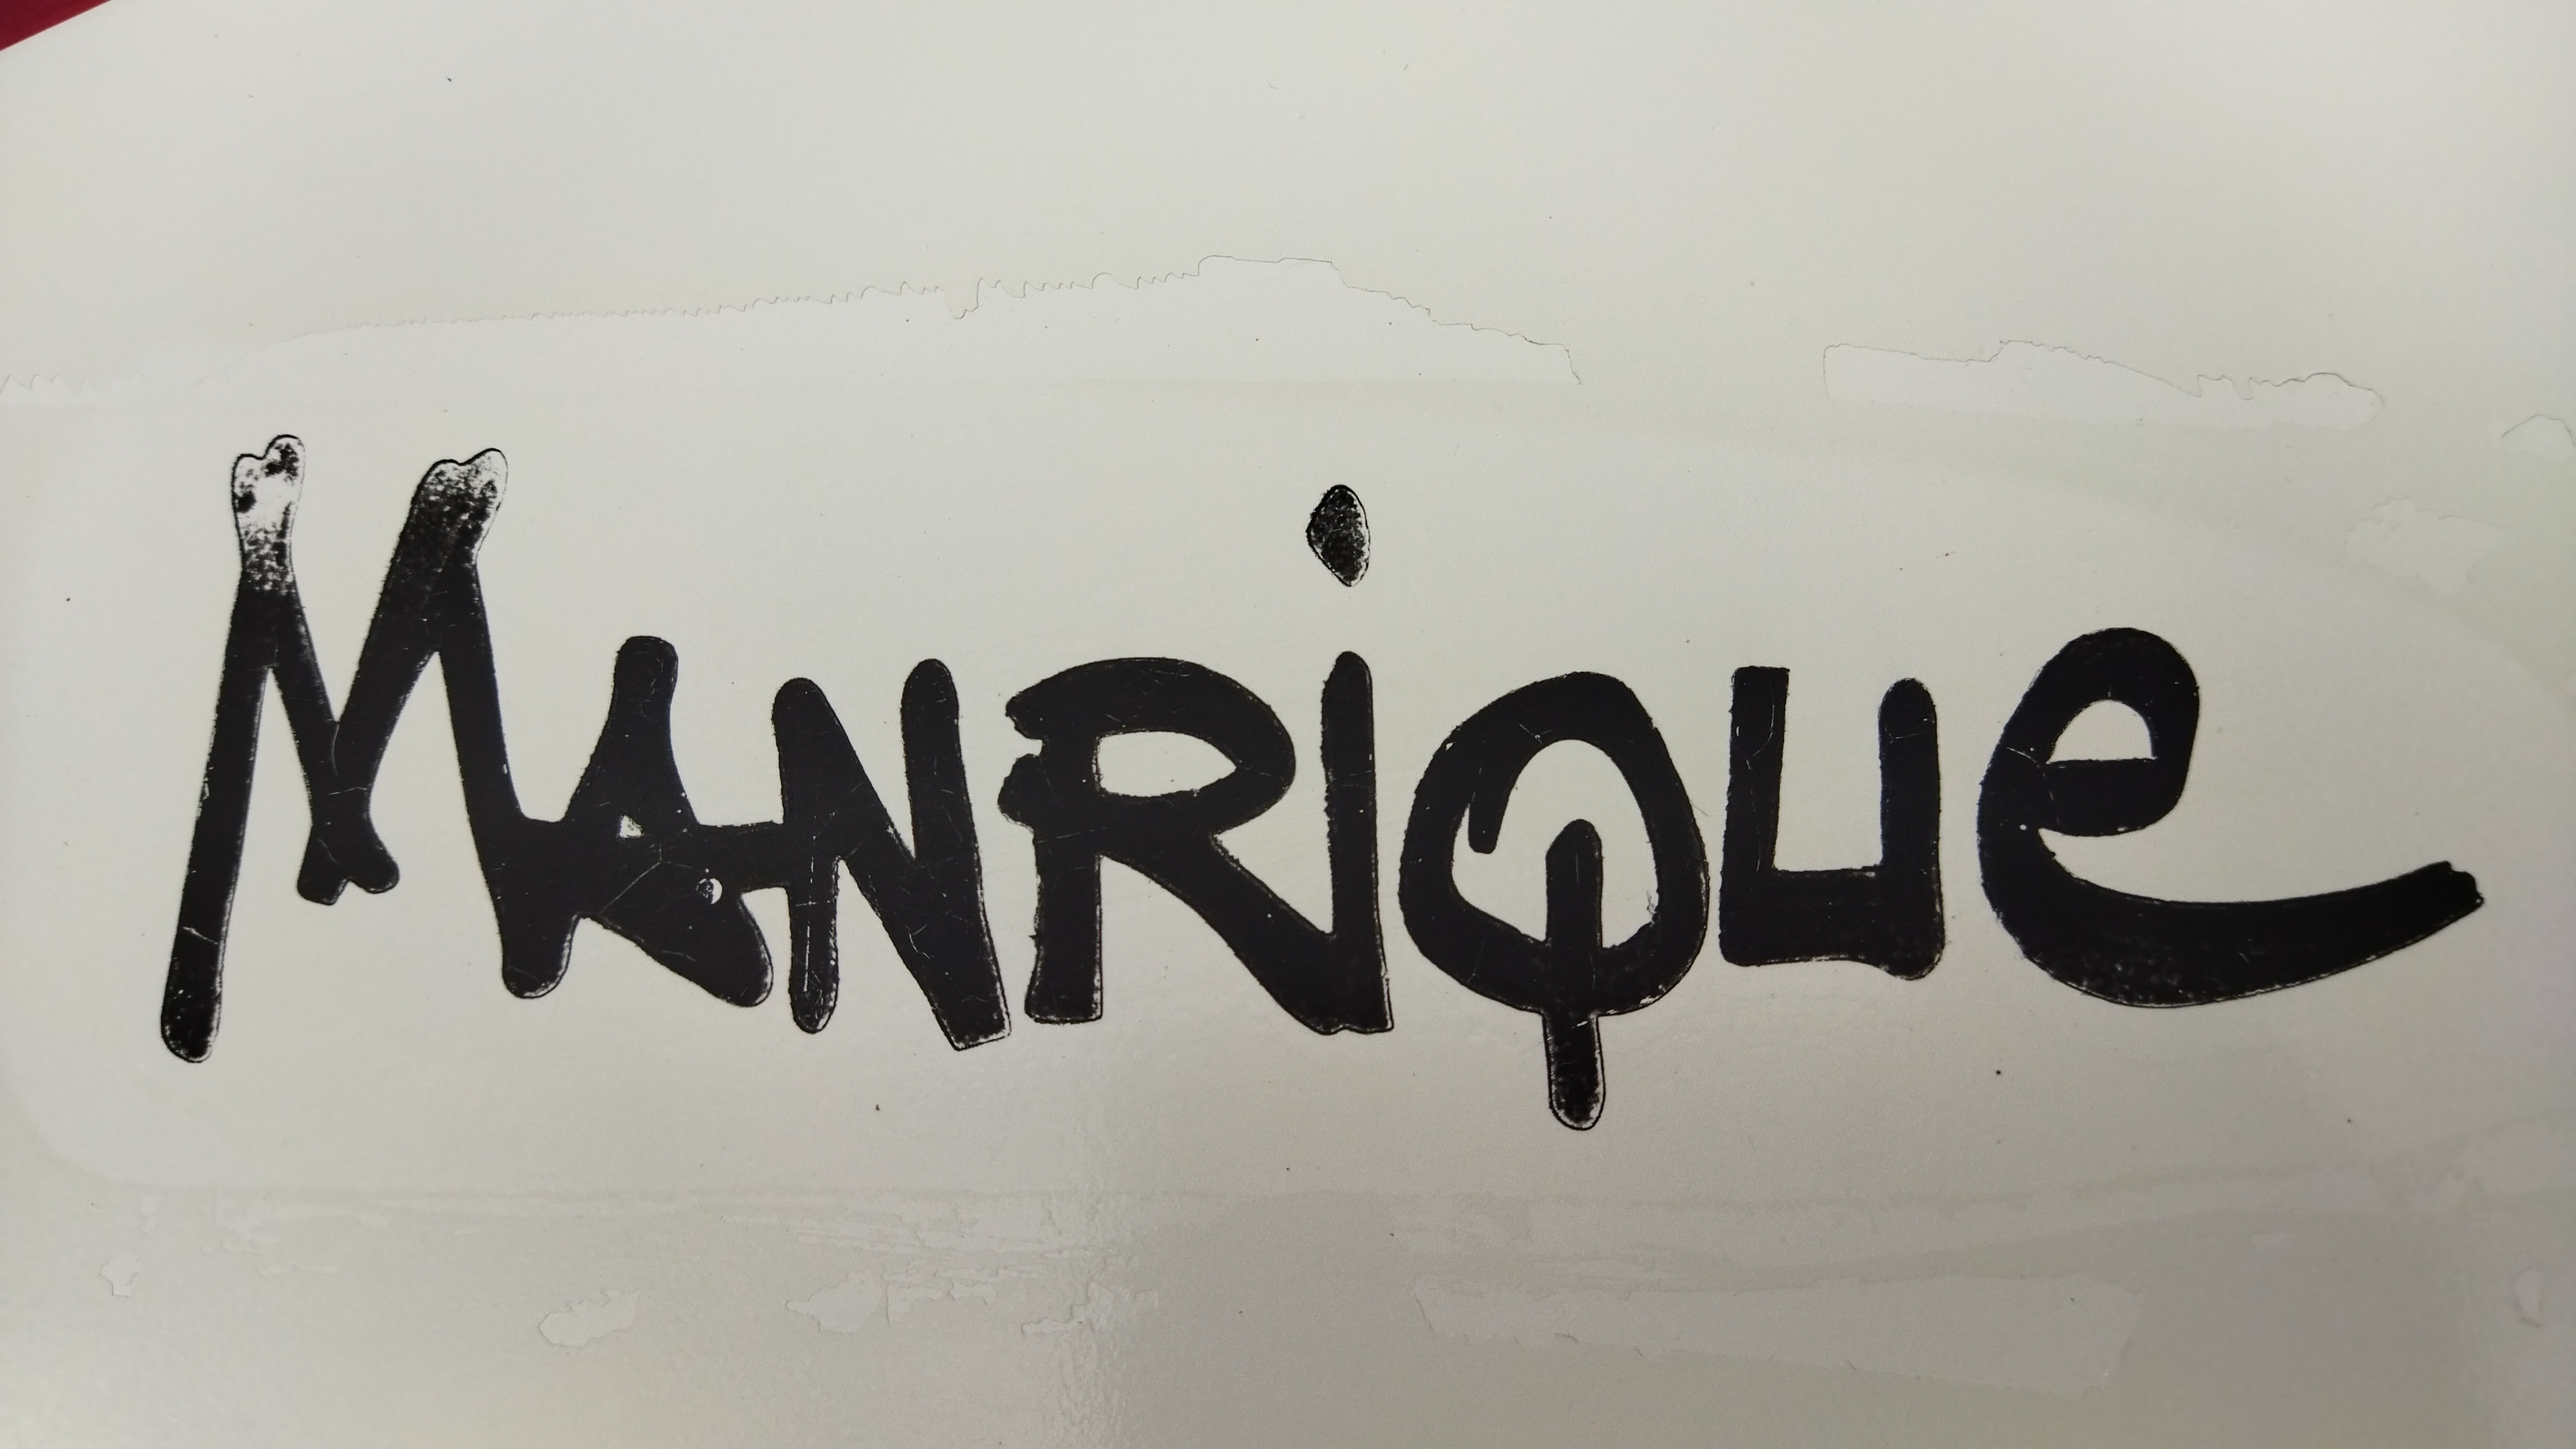
Signature of: césar manrique